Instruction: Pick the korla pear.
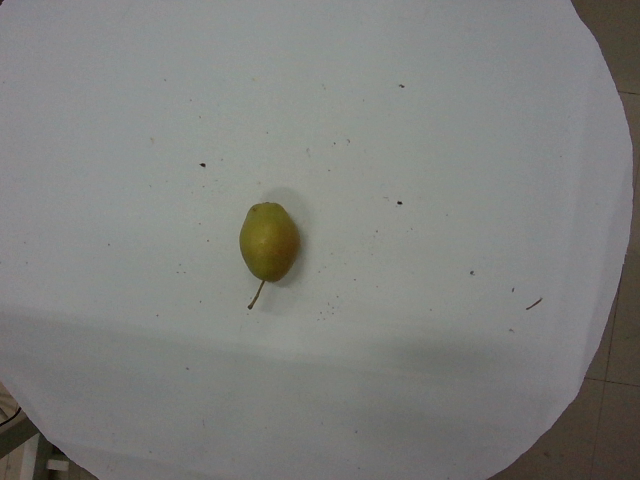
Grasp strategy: vertical